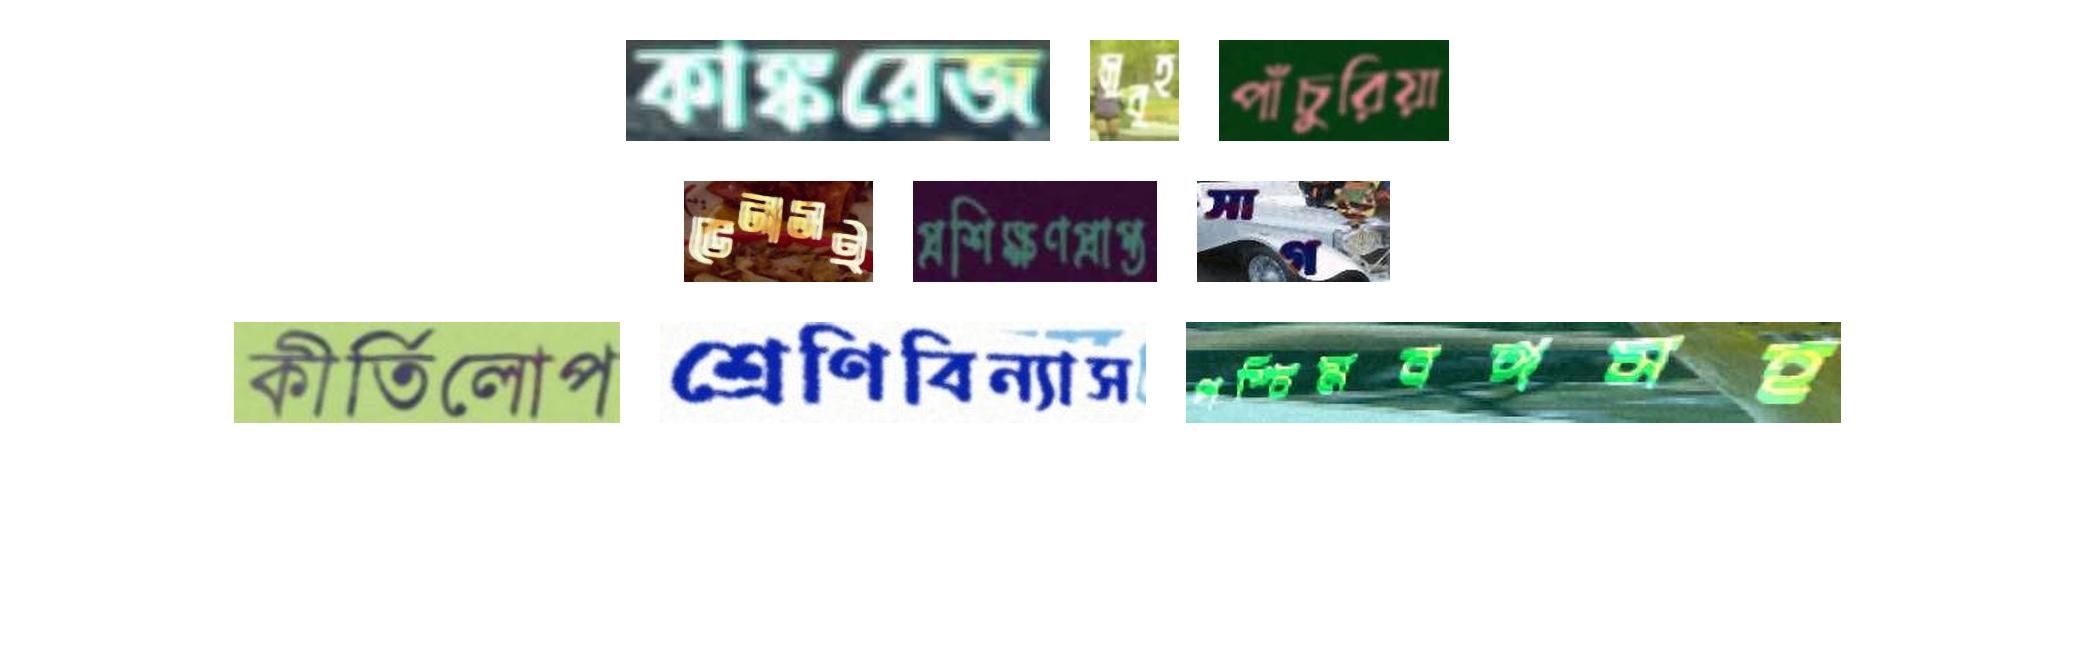
কাঙ্করেজ সুবুহ পাঁচুরিয়া
ভেনাসই প্রশিক্ষণপ্রাপ্ত সাগড়
কীর্তিলোপ শ্রেণিবিন্যাস পশ্চিমবঙ্গসহ